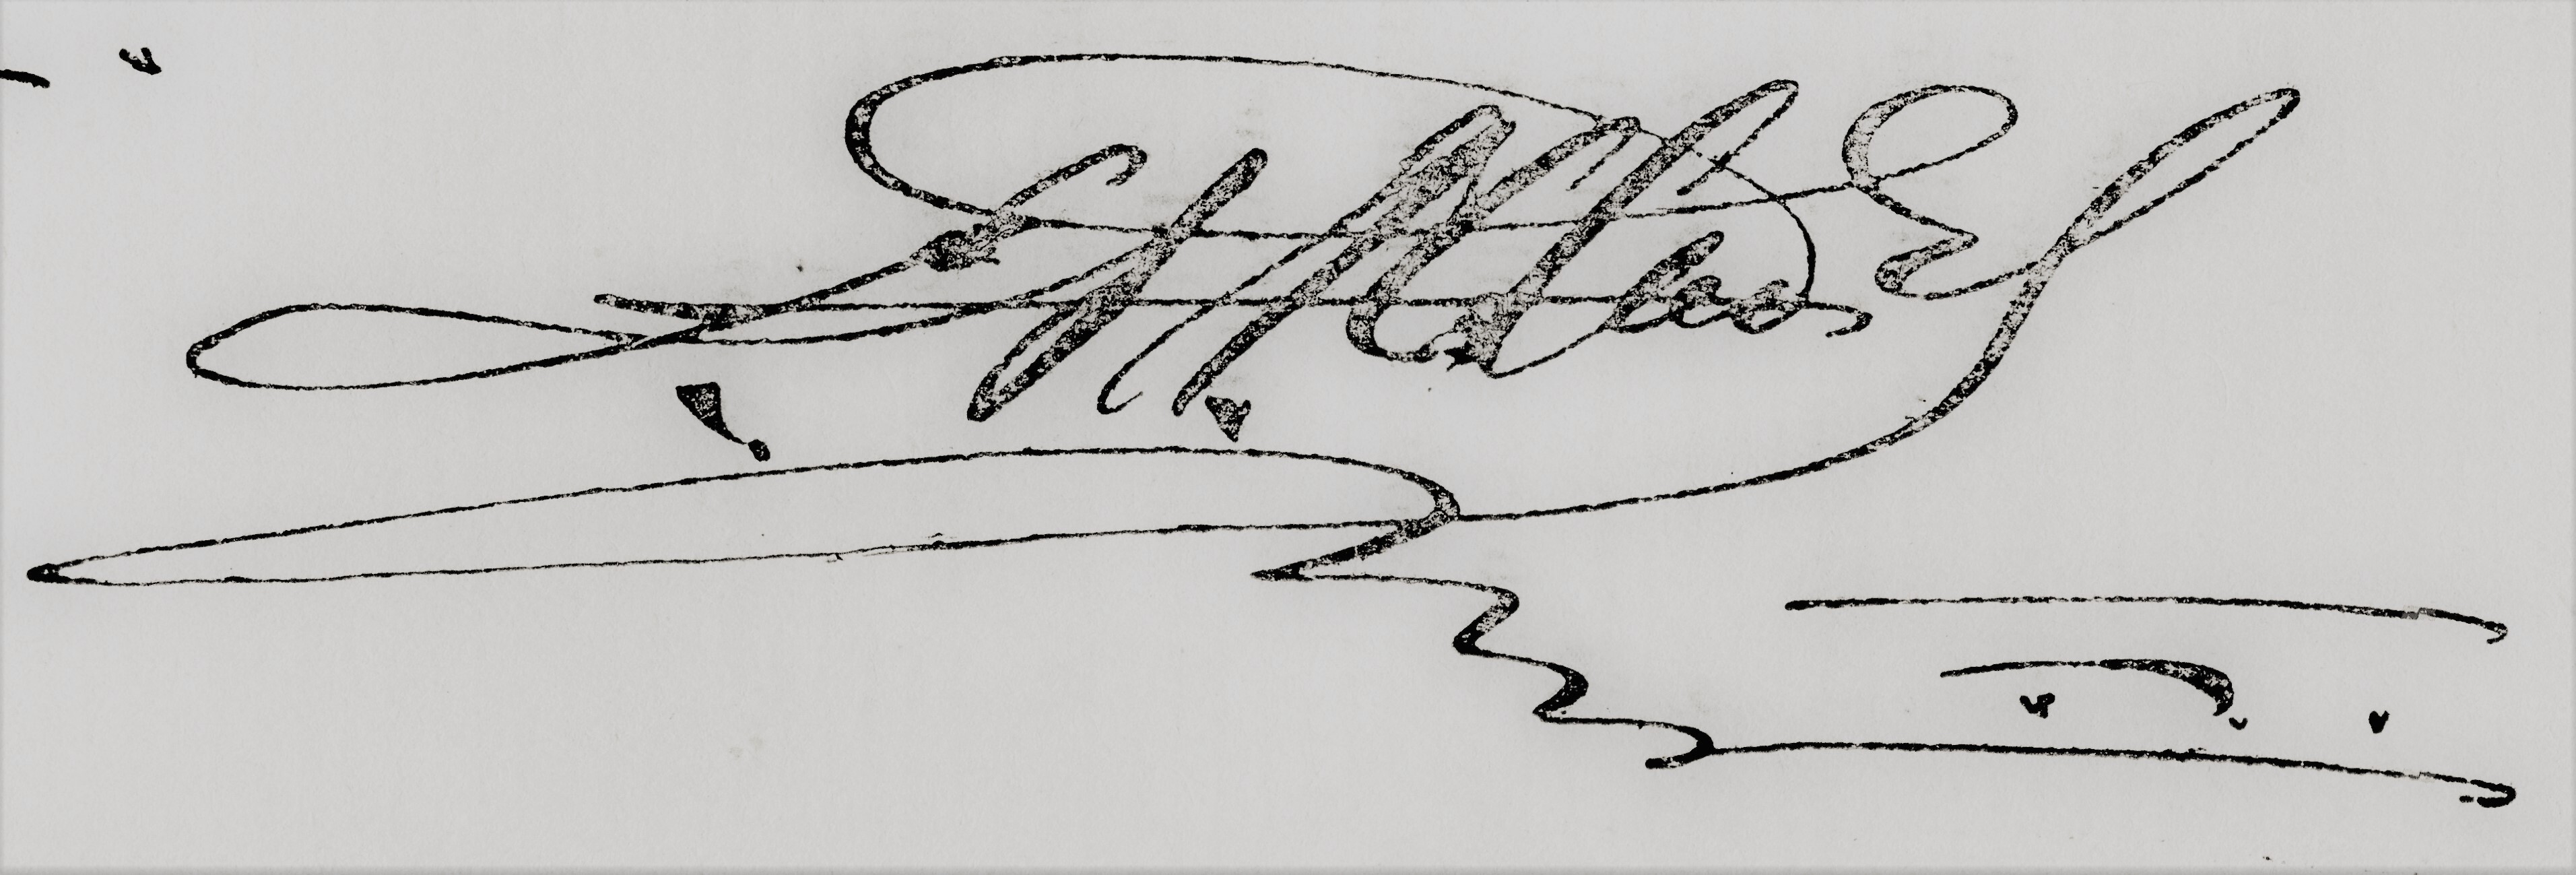
Signature of: léon cladel